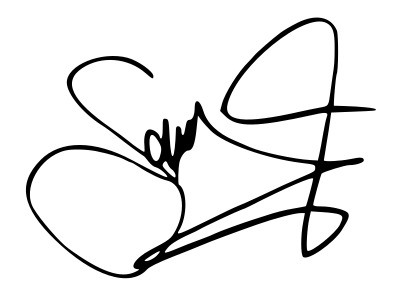
Signature of: skrillex